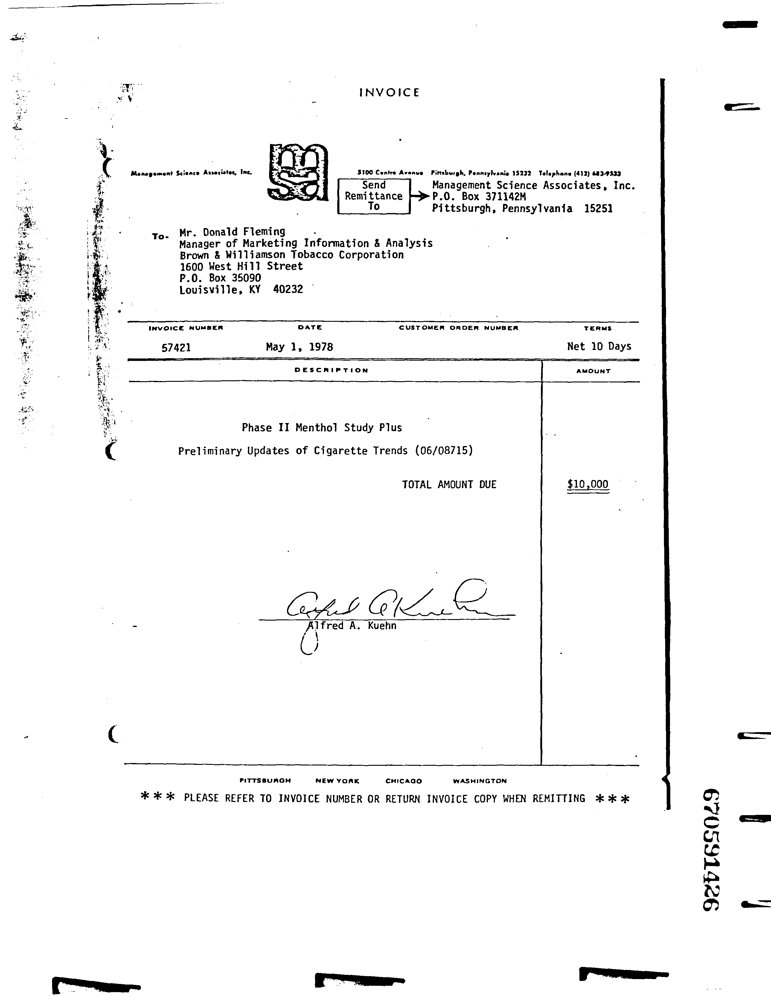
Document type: Invoice